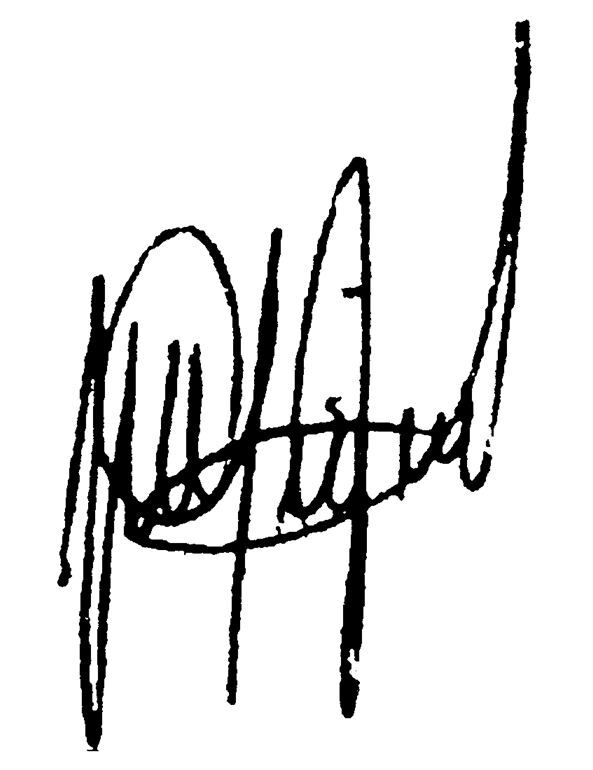
Signature of: josé maría figueres olsen